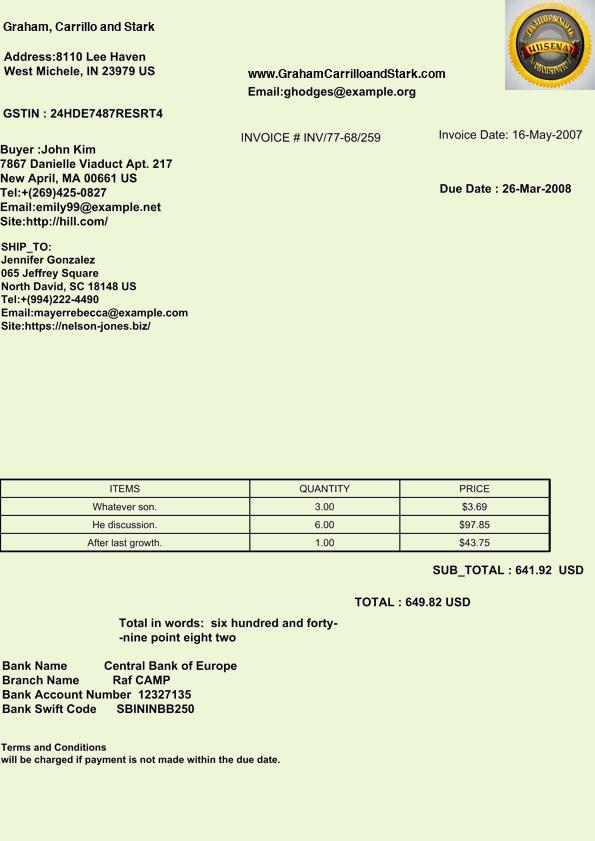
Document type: Invoice